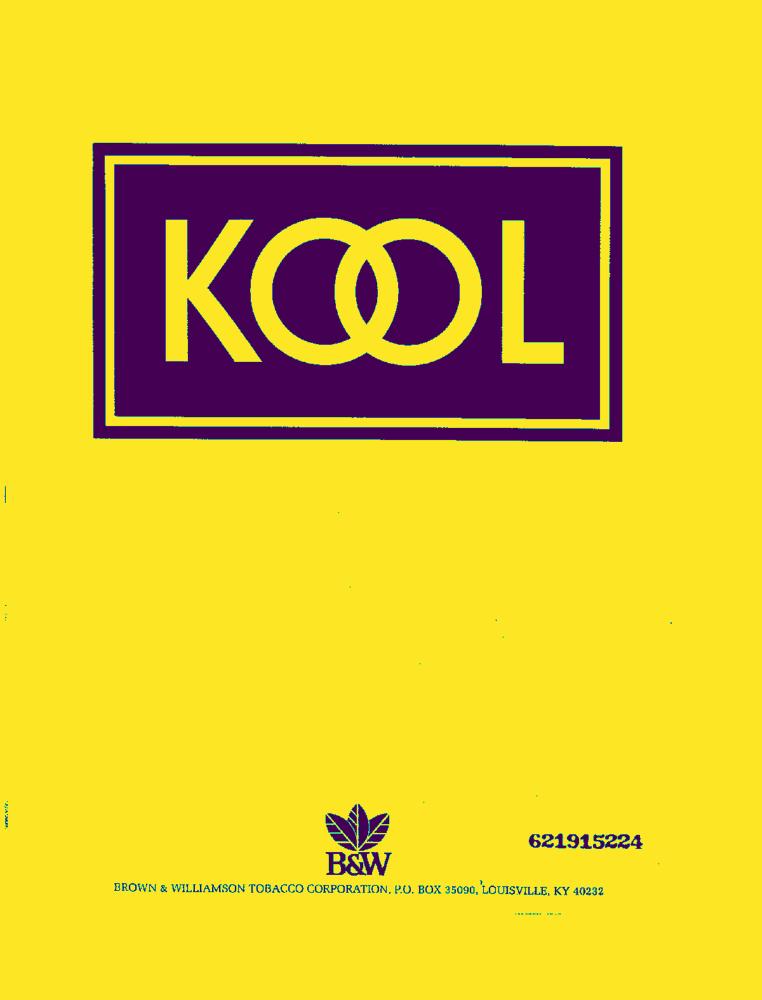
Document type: AD